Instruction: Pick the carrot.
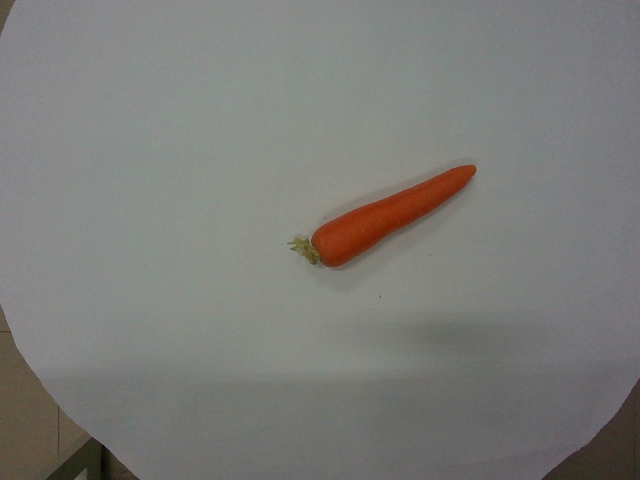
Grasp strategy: vertical